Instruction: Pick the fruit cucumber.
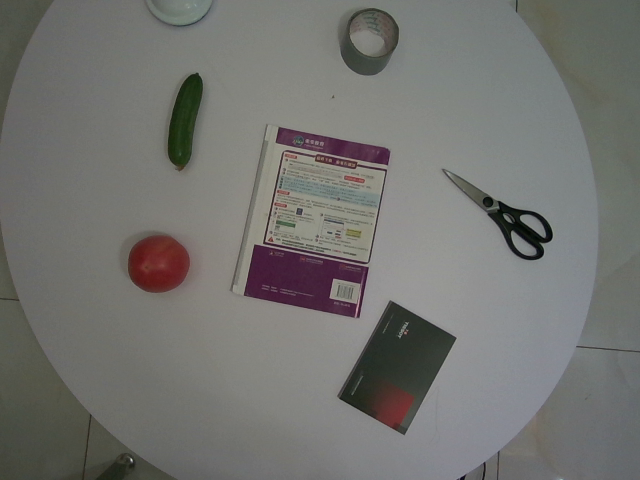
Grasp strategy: vertical